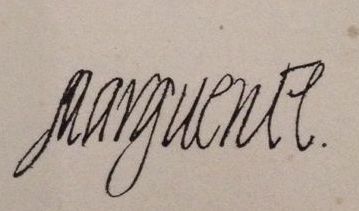
Signature of: margaret of valois